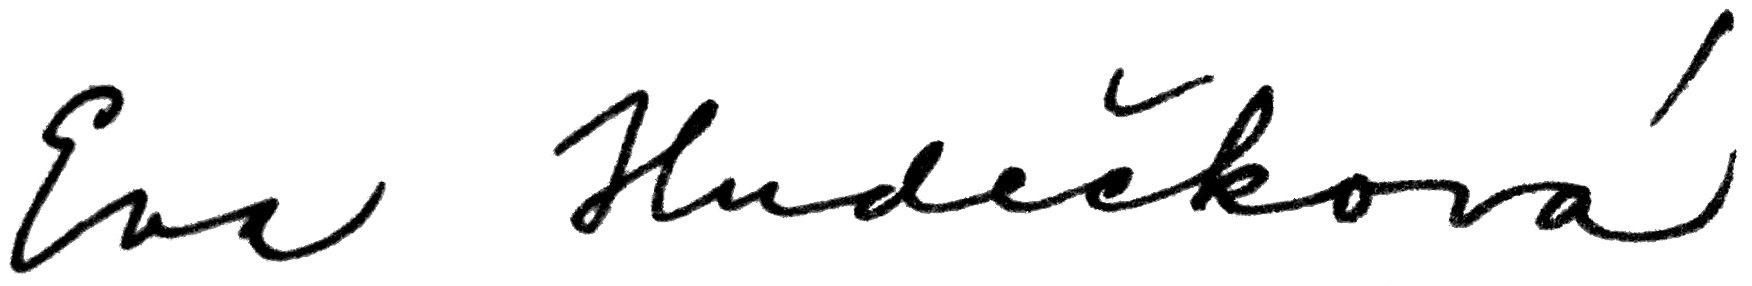
Signature of: eva hudečková